Question: How is the history relevant to the case?
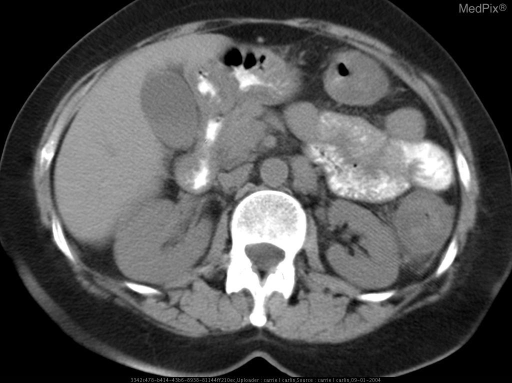
Answer: The patient's history of 57 yo female with rectal bleeding and hypotension is key in understanding the case.